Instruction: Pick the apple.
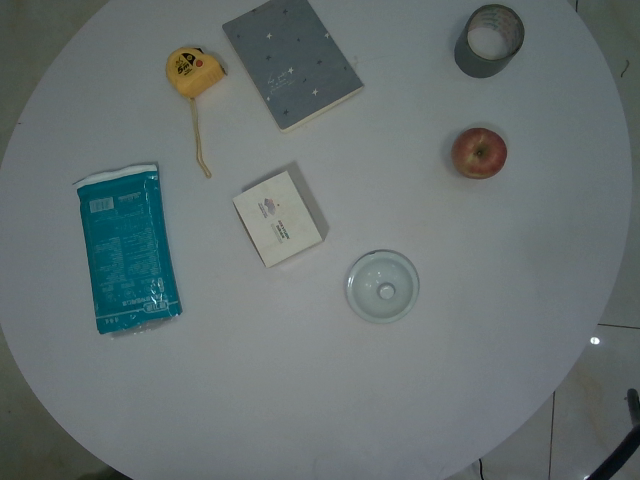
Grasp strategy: vertical